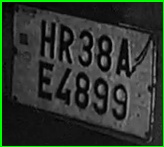
License plate number: HR 38AE 4899